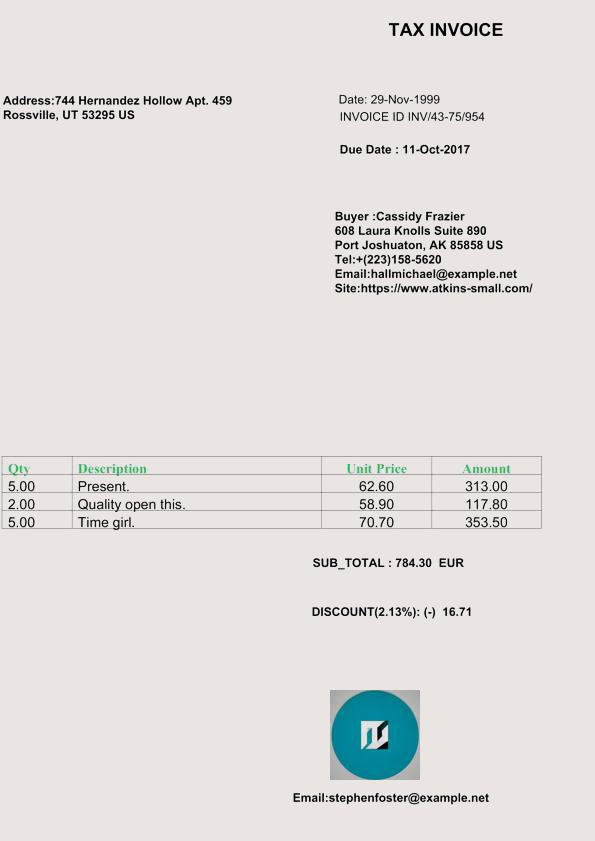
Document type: Invoice